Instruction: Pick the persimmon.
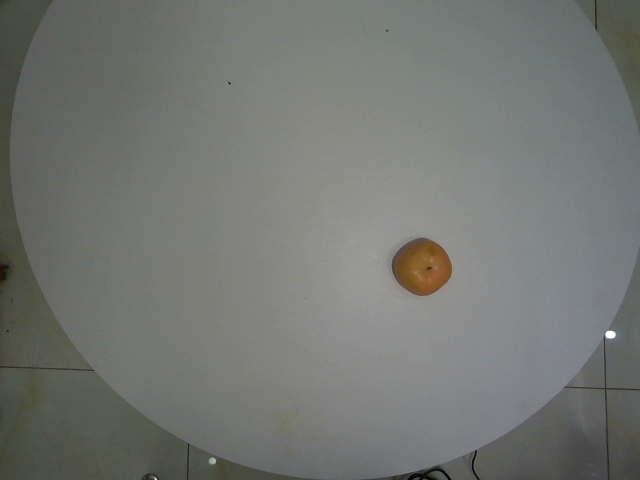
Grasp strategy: vertical